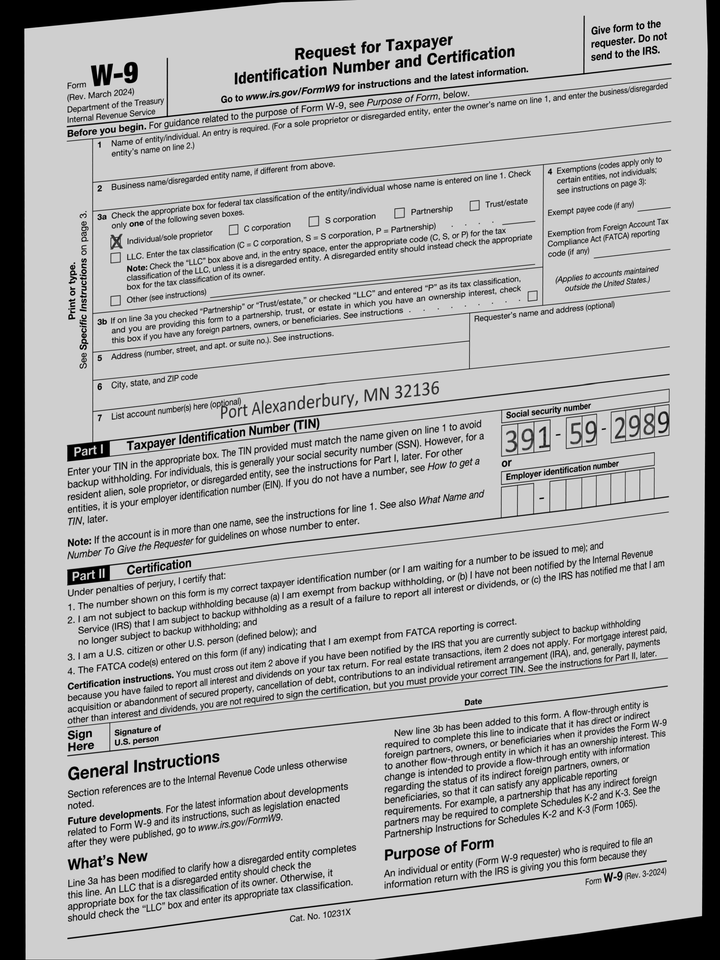
adr2: Port Alexanderbury, MN 32136
cbx: yes
ssn: 391592989